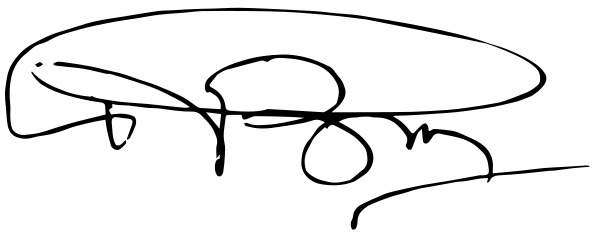
Signature of: rabah bitat